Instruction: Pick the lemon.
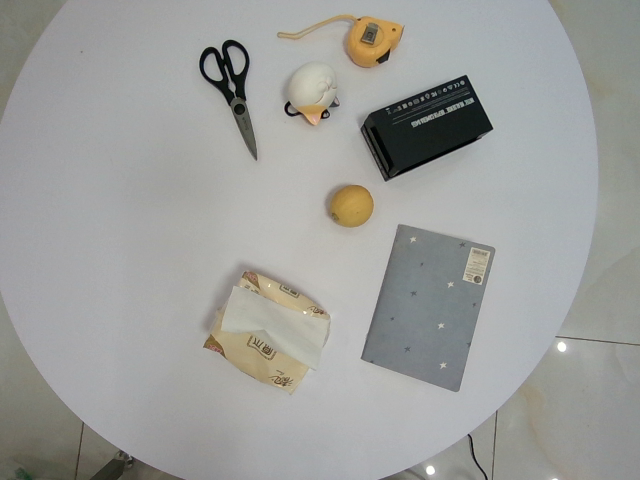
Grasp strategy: vertical